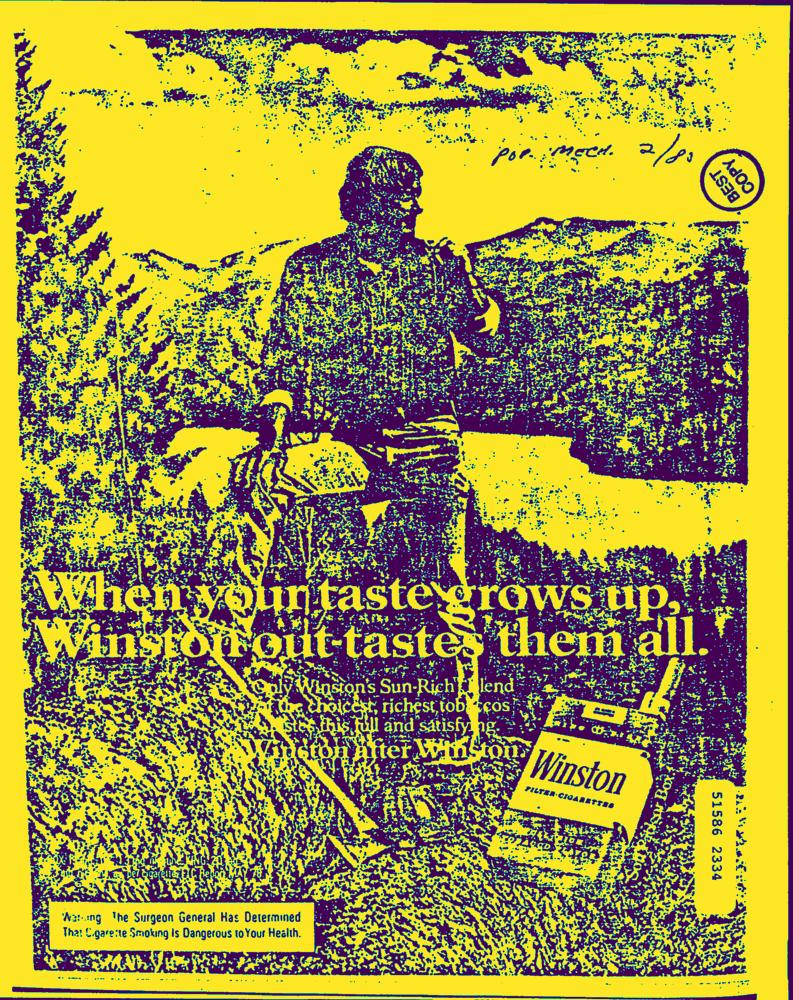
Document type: AD